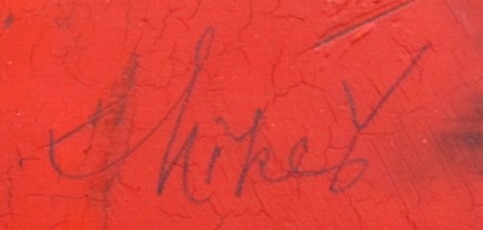
Signature of: bohuslav mikeš